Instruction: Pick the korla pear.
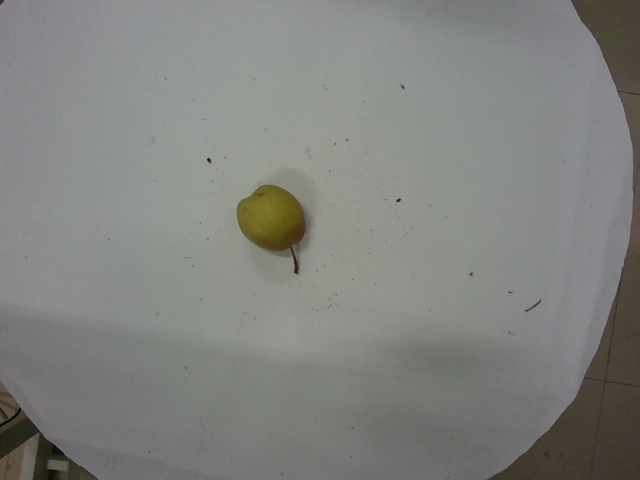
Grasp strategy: vertical